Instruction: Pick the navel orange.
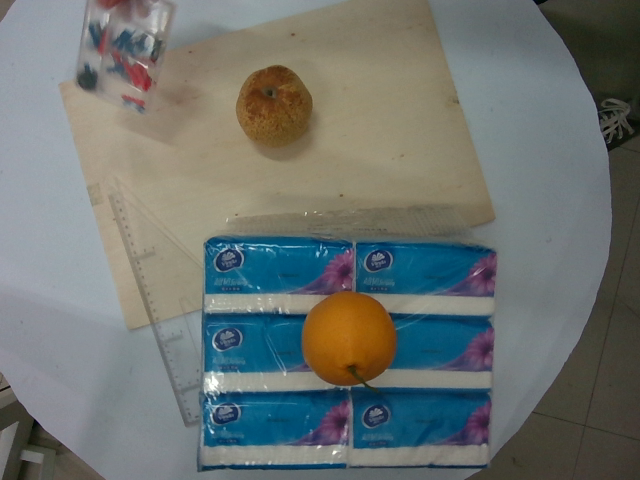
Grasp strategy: vertical